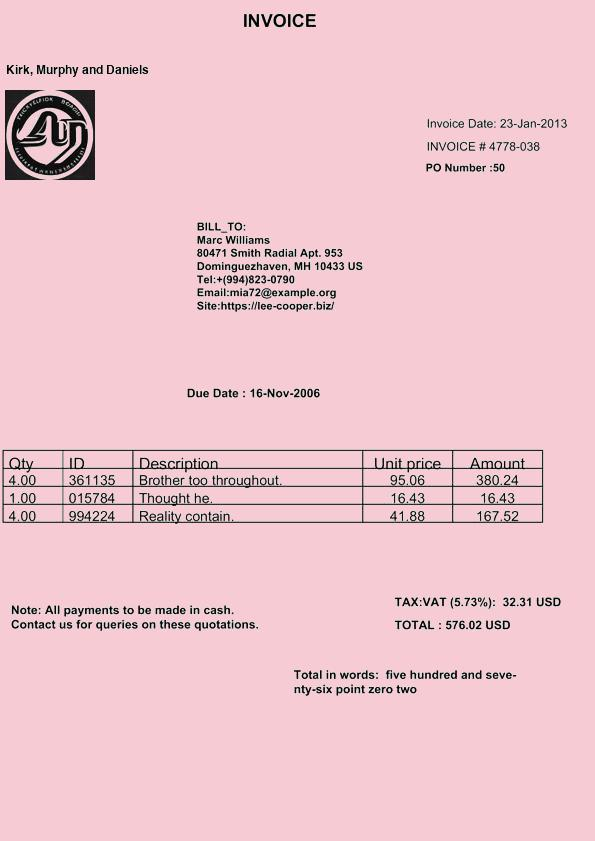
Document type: Invoice